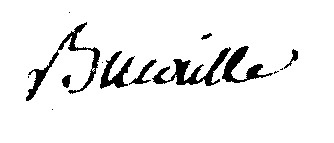
Signature of: françois bucaille